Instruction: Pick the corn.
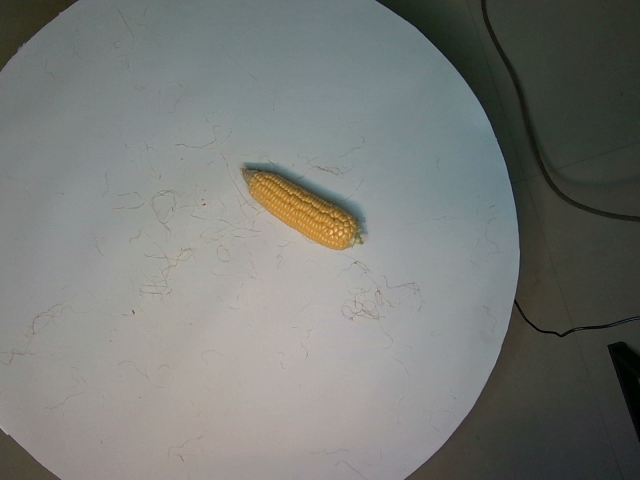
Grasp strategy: vertical